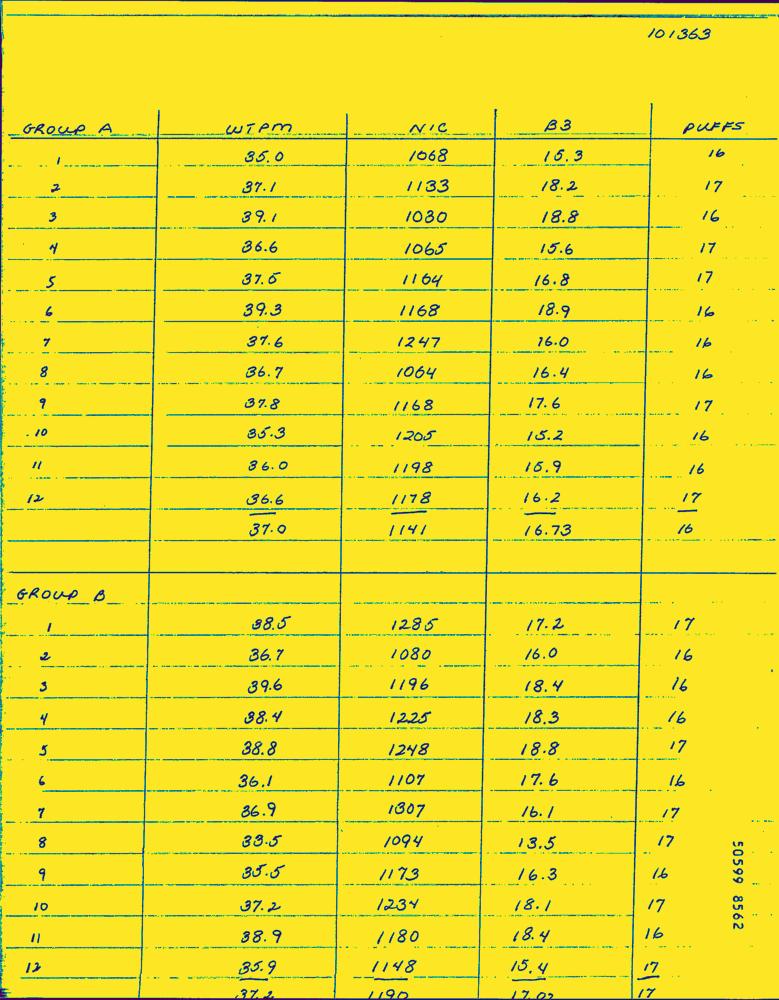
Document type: Hand-Written